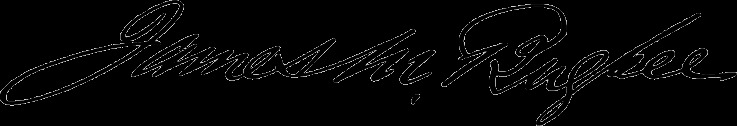
Signature of: james m bugbee